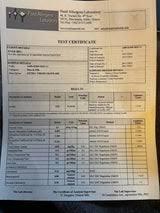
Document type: Invoice